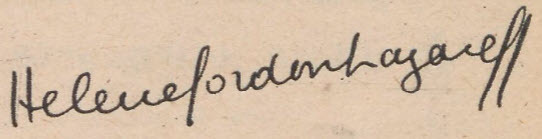
Signature of: hélène gordon lazareff